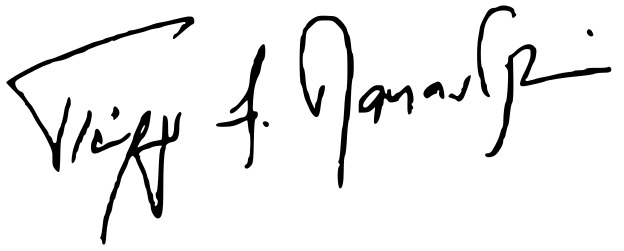
Signature of: giorgos papandreou